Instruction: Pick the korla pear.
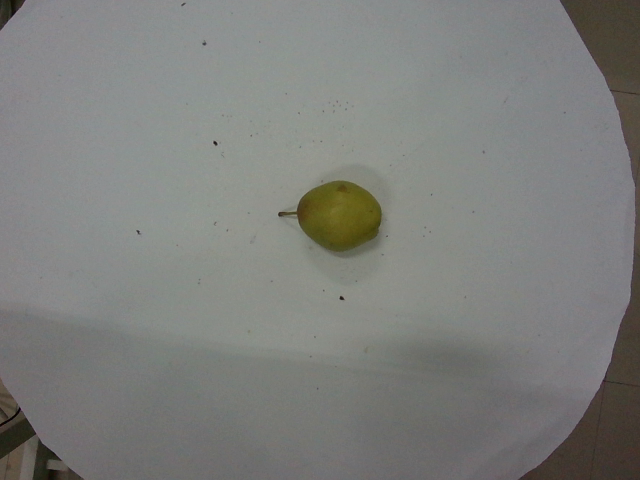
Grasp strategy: vertical